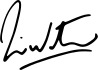
Signature of: jim watson